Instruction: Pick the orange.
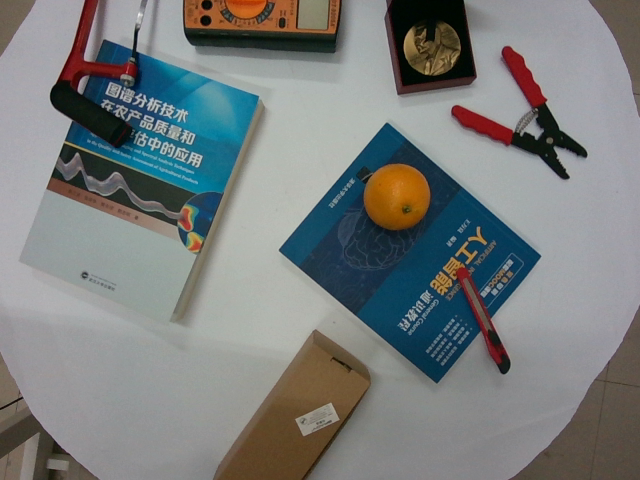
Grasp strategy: vertical